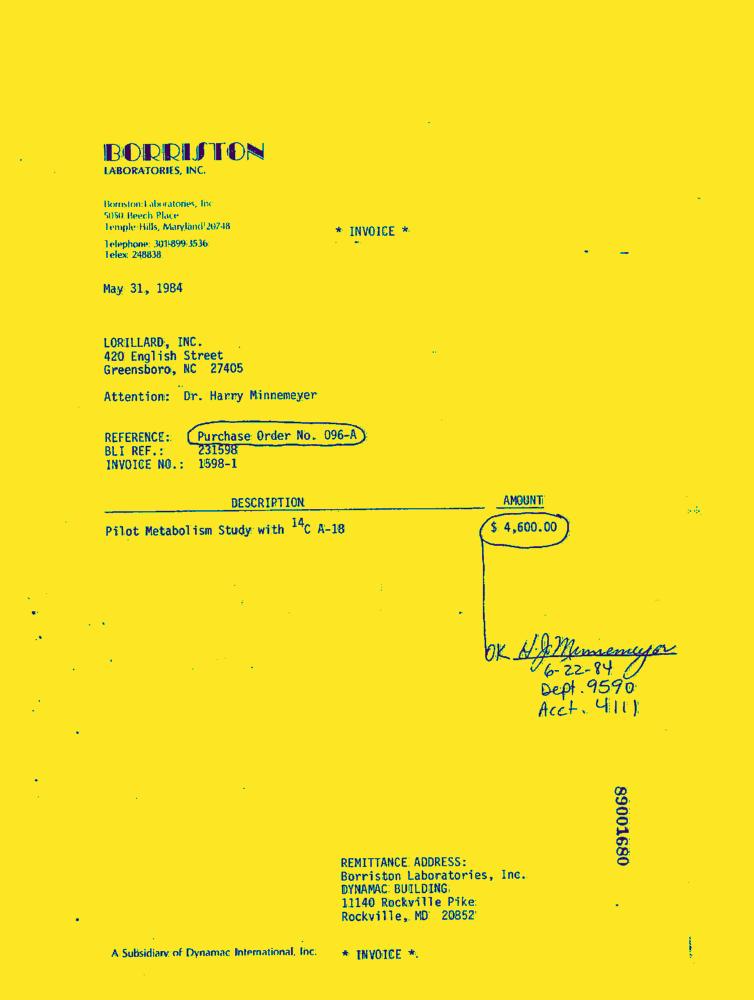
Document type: Invoice-Doc